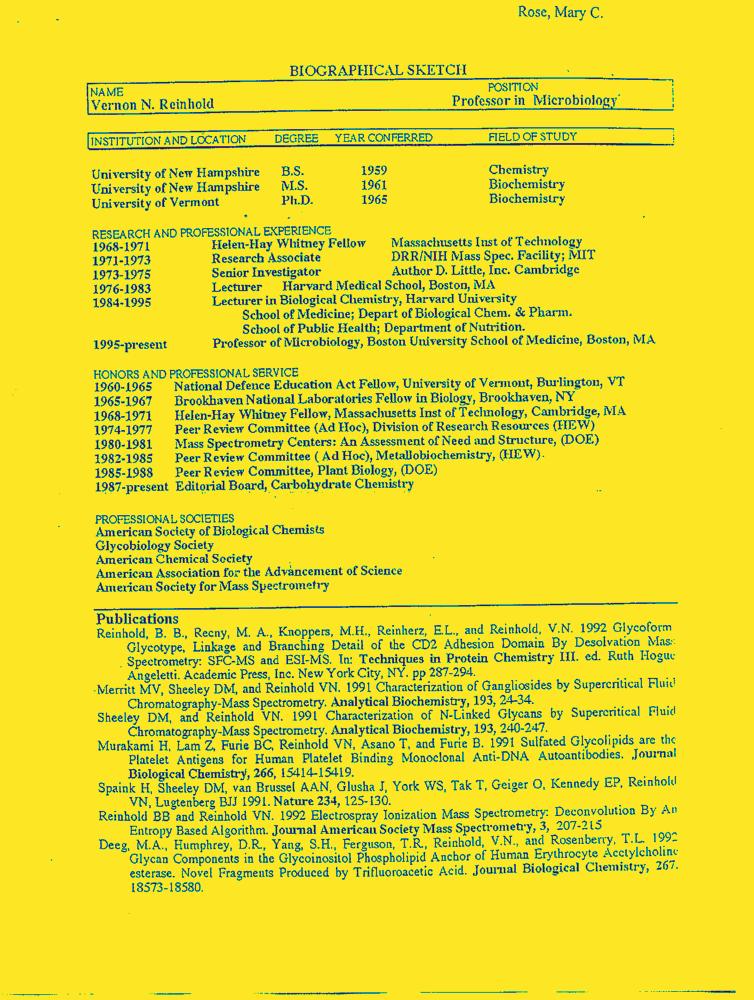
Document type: Resume-Doc